Question: What jurisdiction, city, or county is the document associated with?
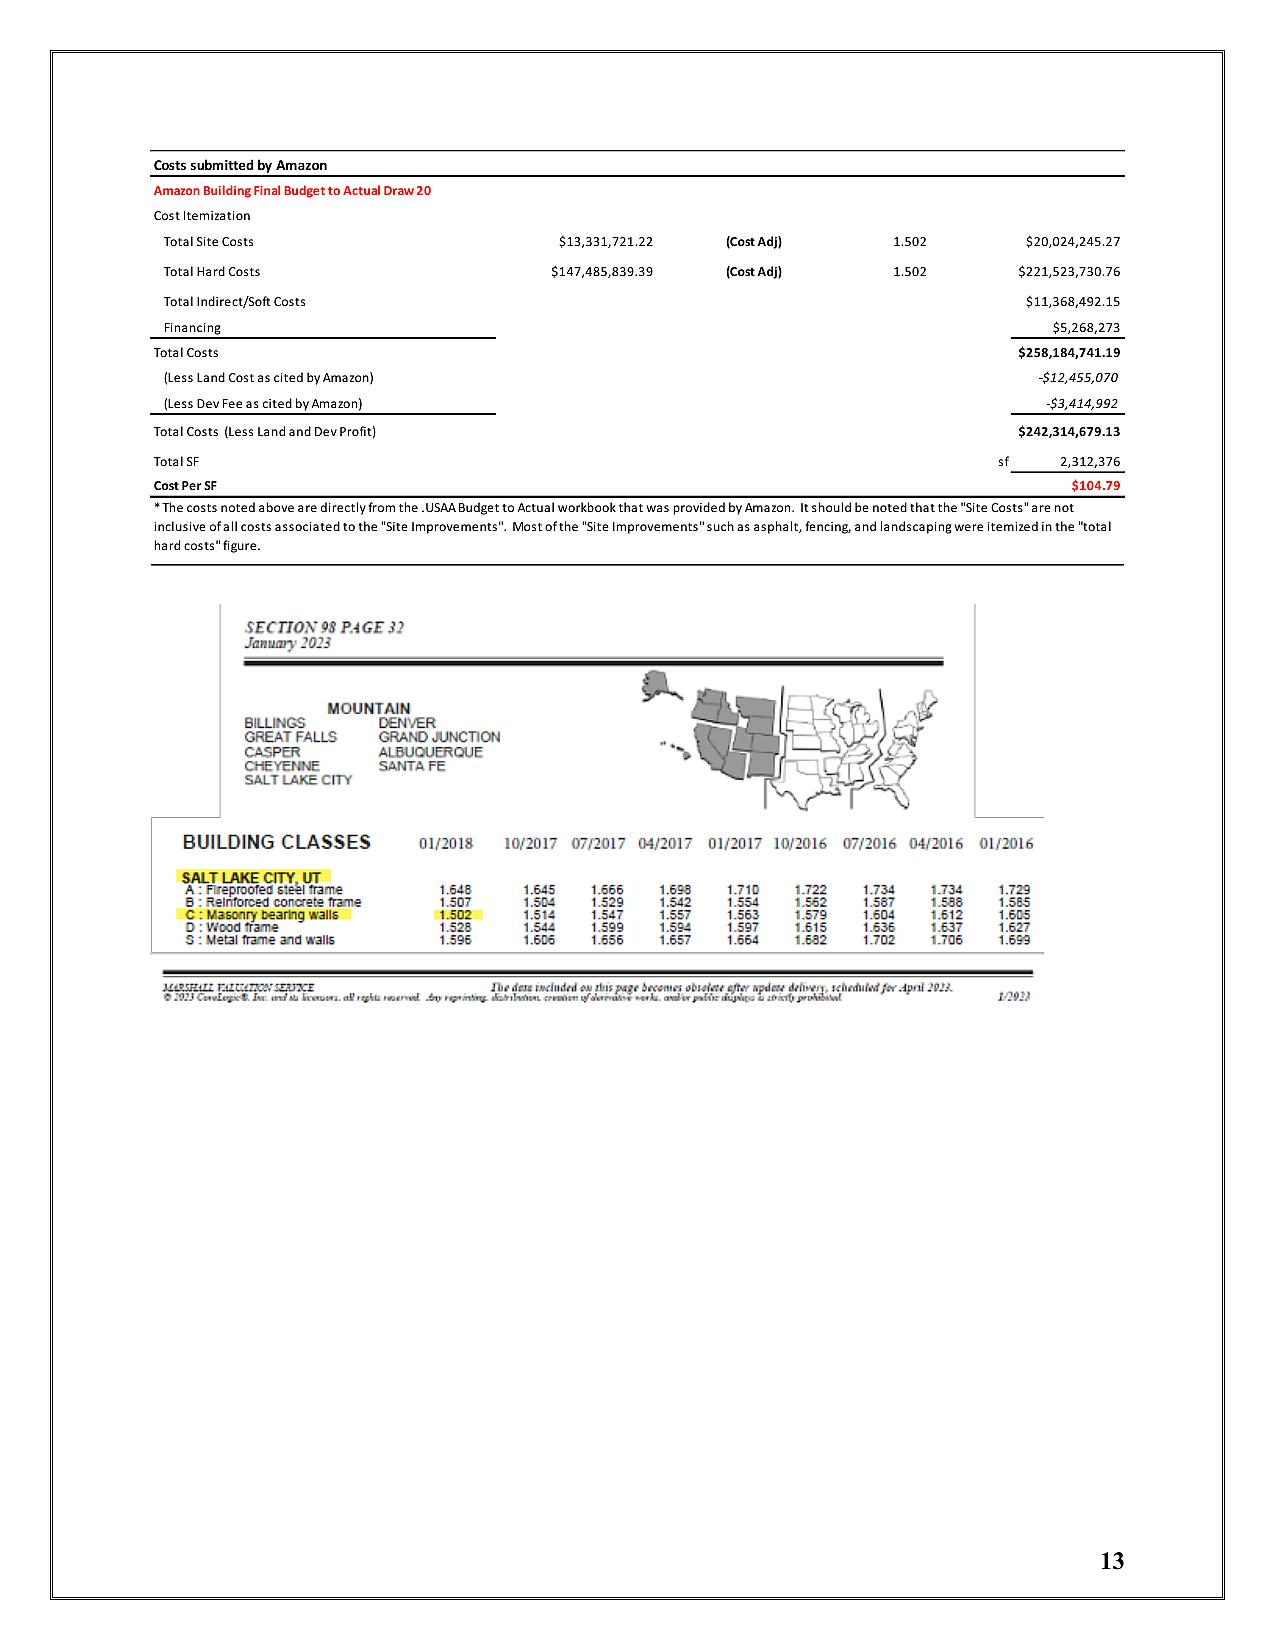
Answer: "Salt Lake City"